Question: What are the imaging findings?
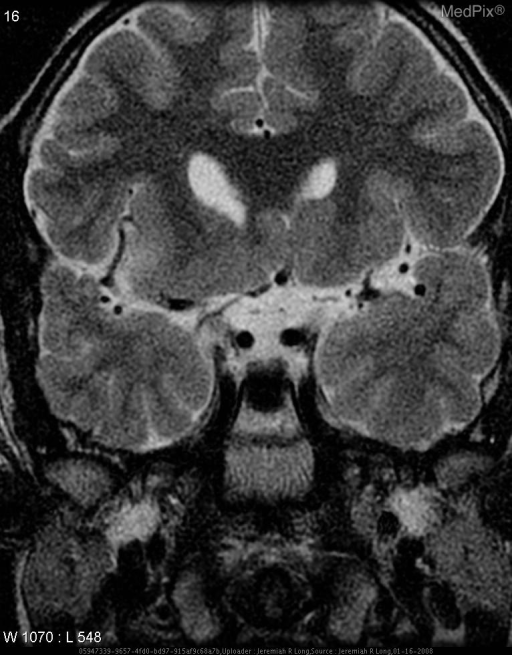
Answer: The imaging shows An axial T2 image through the mid brain demonstrates absence of the septum pellucidum.  Coronal T2 images also demonstrate absence of the septum pellucidum as well as hypoplasia of the optic tracts, chiasm and optic nerves. No other abnormalities were present. Axial T2 image through the mid brain demonstrates absence of the septum pellucidum. Coronal T2 images again demonstrate absence of the septum pellucidum as well as hypoplasia of the optic tracts, chiasm and nerves..